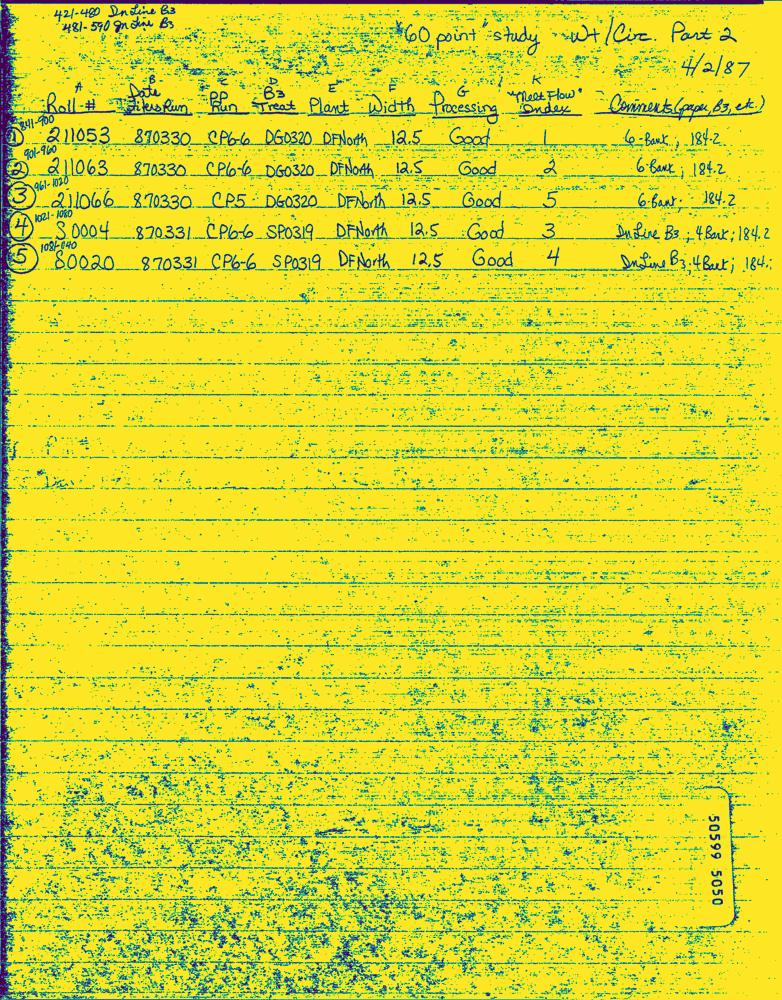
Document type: Hand-Written